Question: What do the imaging results show?
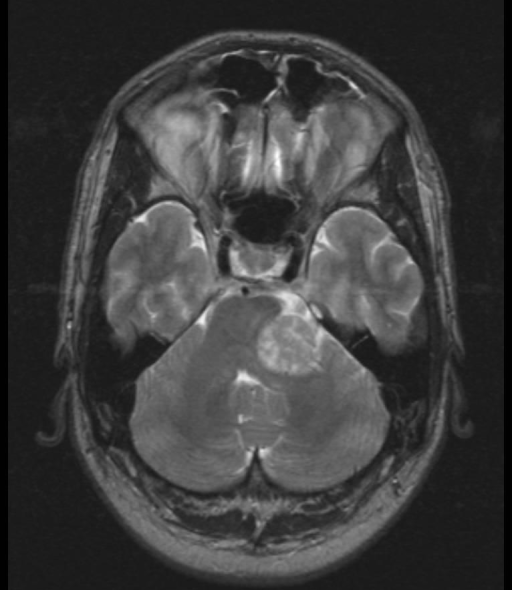
Answer: The imaging shows The MRI reveals an "ice-cream cone" shaped lesion originating from the L. IAC, with extension into the CPA, extending rostrally to compress the left CN V.  It is not invading the brain stem but is compressing it.  On T1, the mass is hypointense with adjacent brain parenchyma and hyperintense on T2 imaging.  There is avid post-gadolinium enhancement on T1 imaging in a slightly heterogenous manner throughout the mass. Mass lesion evident in axial section in the CPA with "ice-cream cone" morphology, originating from the ICA.  It is  hyperintense compared to the surrounding brain parenchyma.  Seen at this level compressing the L. CNV..